Question: In what way does the history help explain the case?
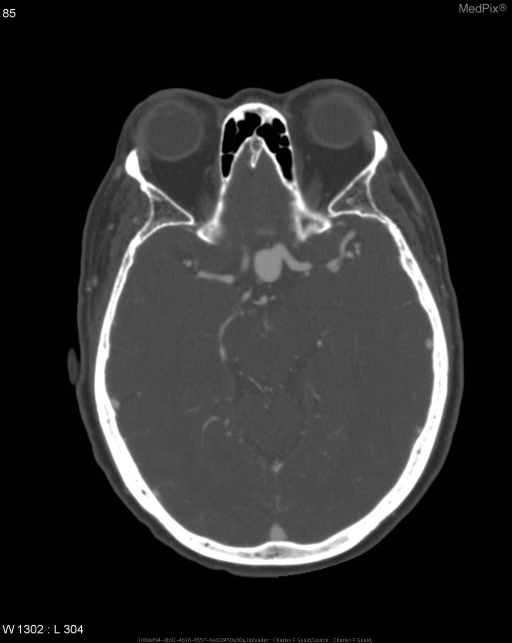
Answer: The patient's history of 68 y.o. woman with 6 months of daily frontal headaches. is key in understanding the case.